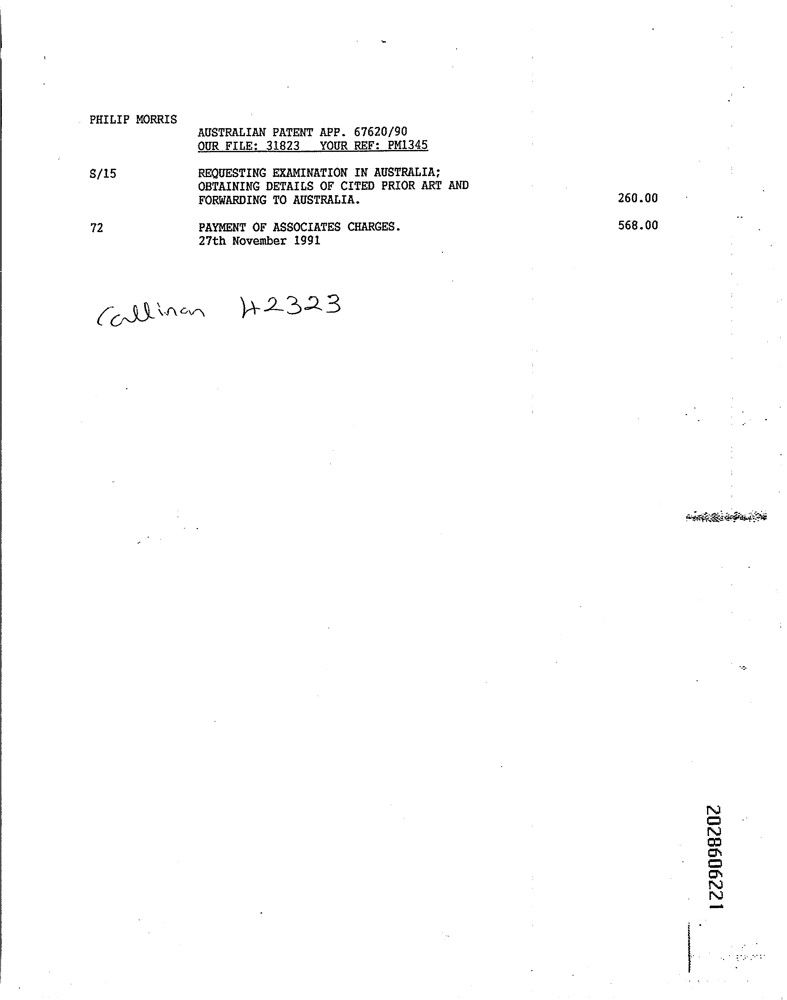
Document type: Invoice